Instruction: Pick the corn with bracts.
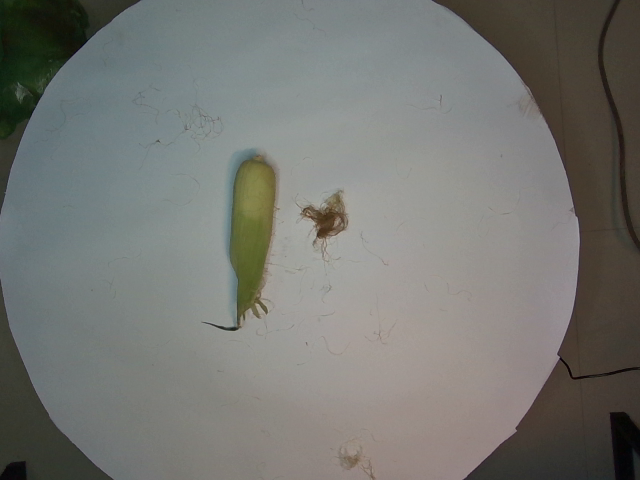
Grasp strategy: vertical